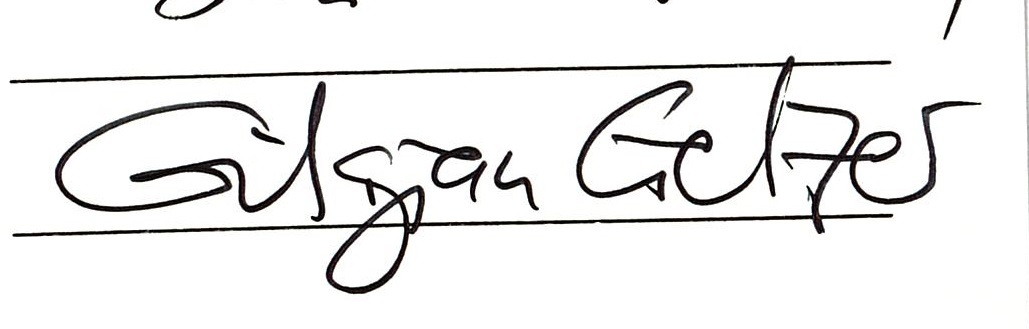
Signature of: gilgian gelzer